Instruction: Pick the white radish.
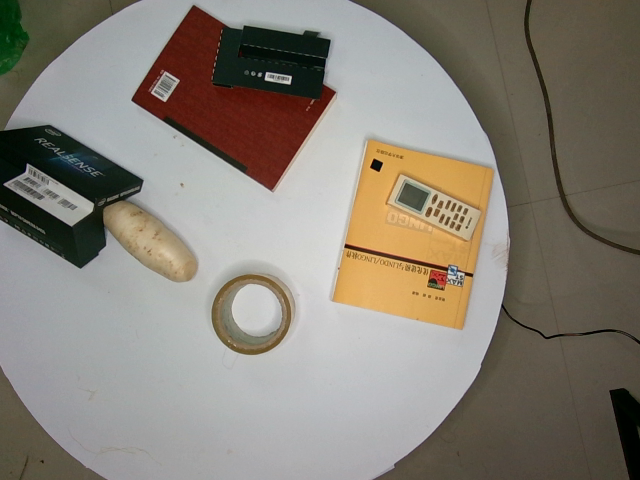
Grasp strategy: vertical